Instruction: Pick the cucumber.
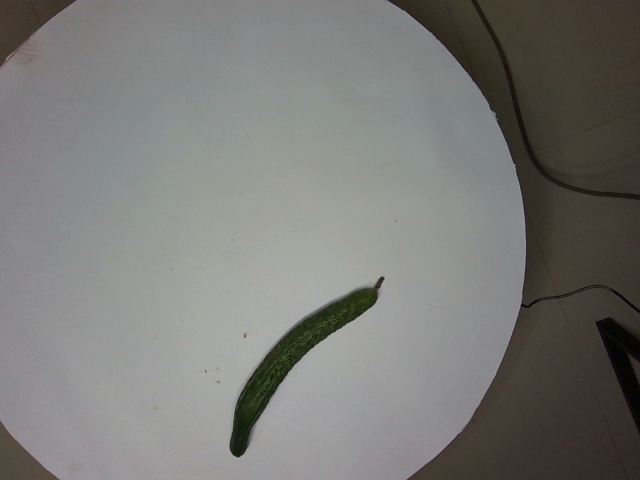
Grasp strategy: vertical